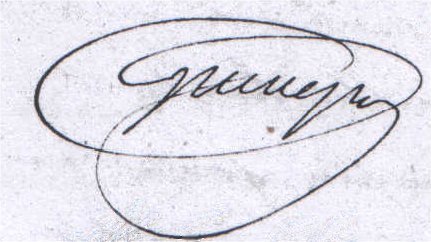
Signature of: jean baptiste guenepin